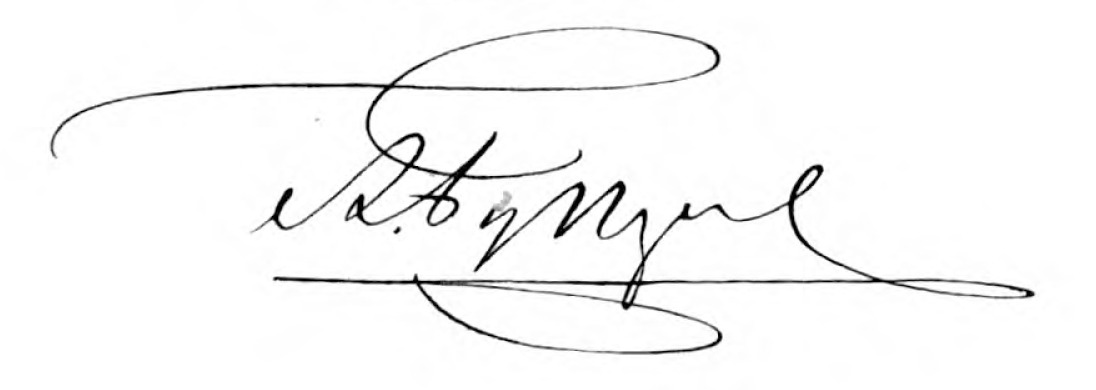
Signature of: alexander butlerov